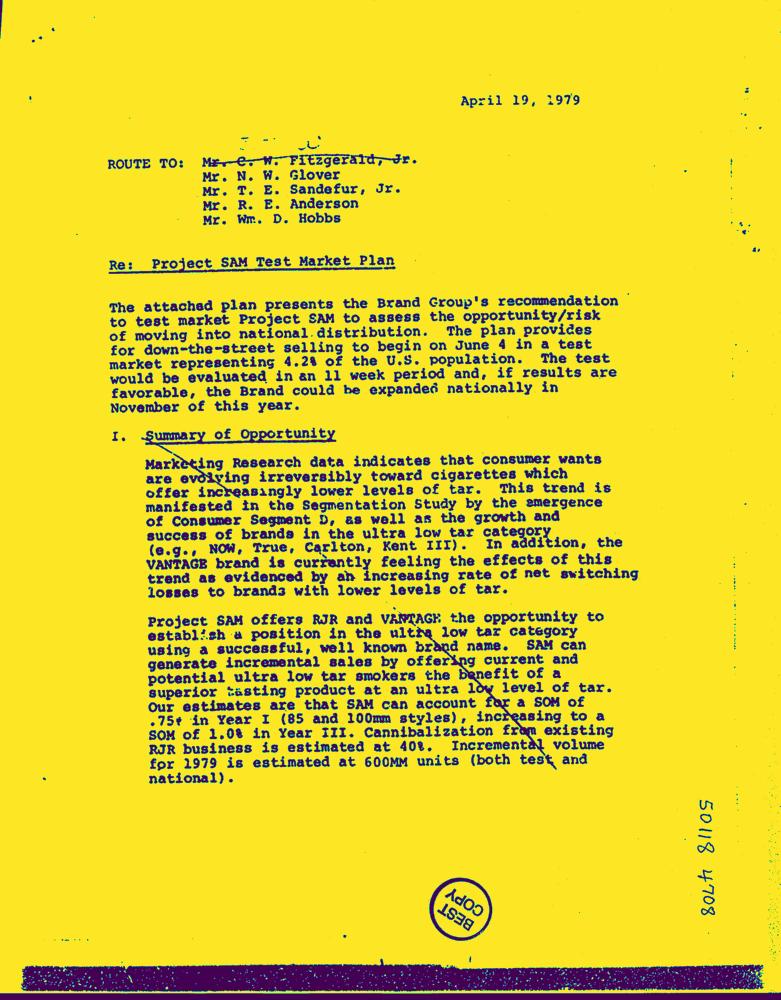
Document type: Letter-Doc